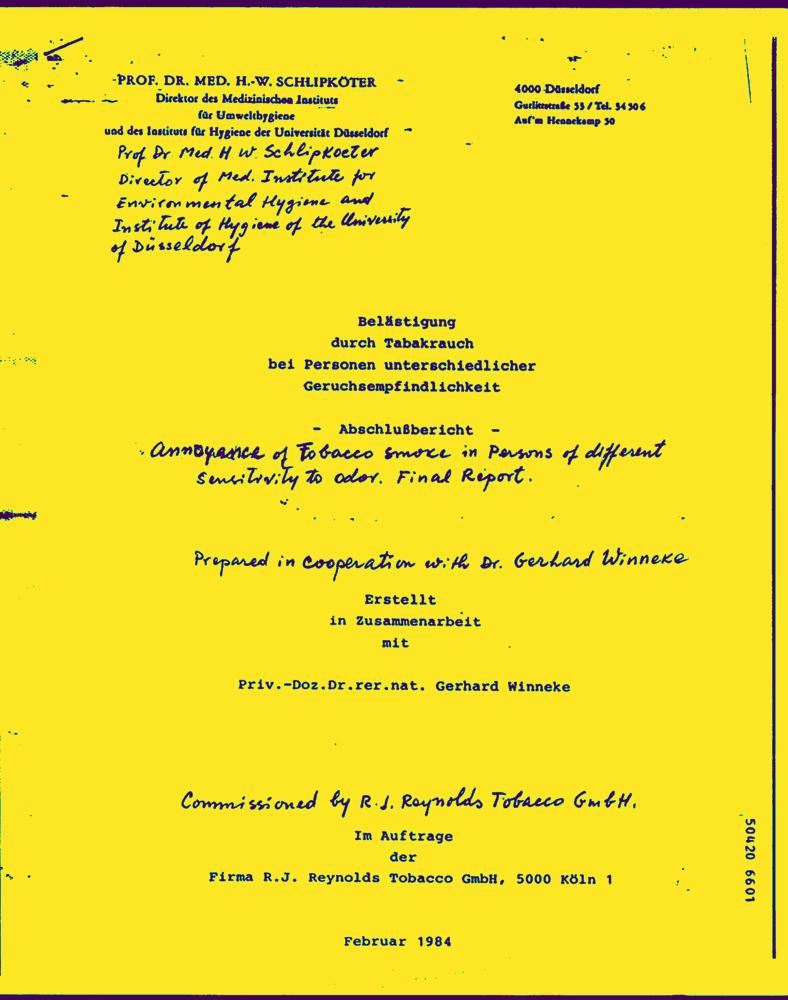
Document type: Hand-Written